Question: In what way does the history help explain the case?
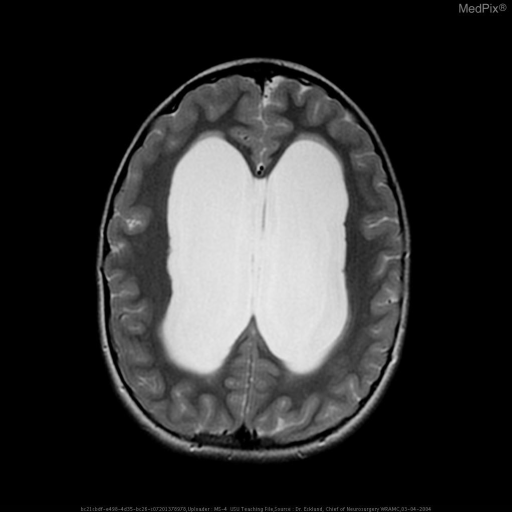
Answer: The patient's history of Pt is a 10 y/o bright male with a h/o developmental tremor and some degree of gait asymmetry/ right toe flat walking with a short h/o new onset severe headache with associated loss of balance leading to fall, no LOC.  Previous hx unknown. is key in understanding the case.